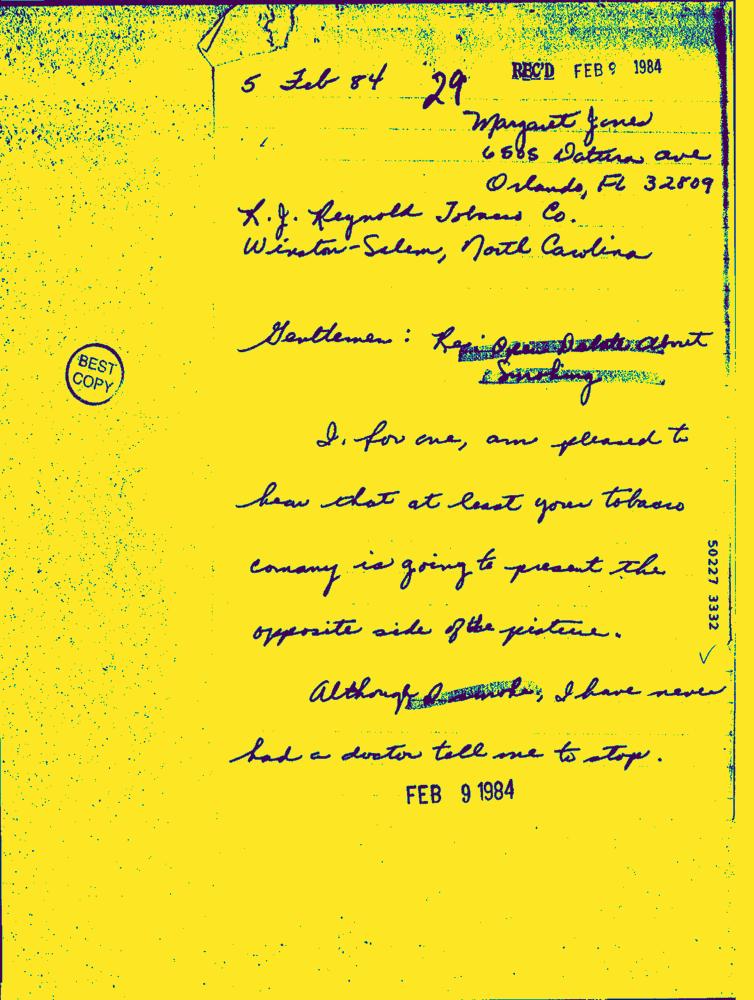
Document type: Hand-Written